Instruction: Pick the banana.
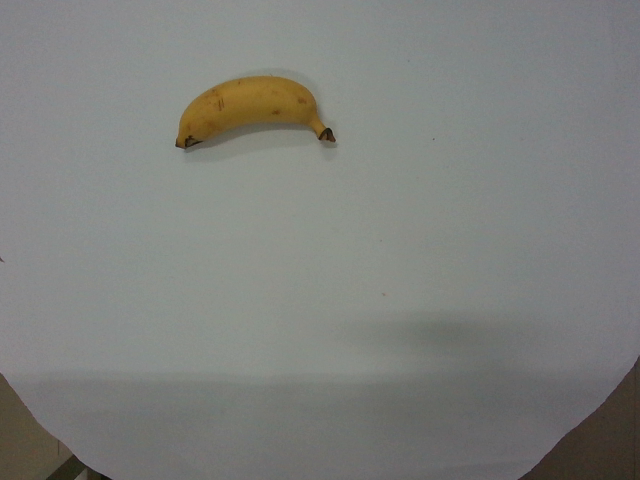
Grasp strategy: vertical